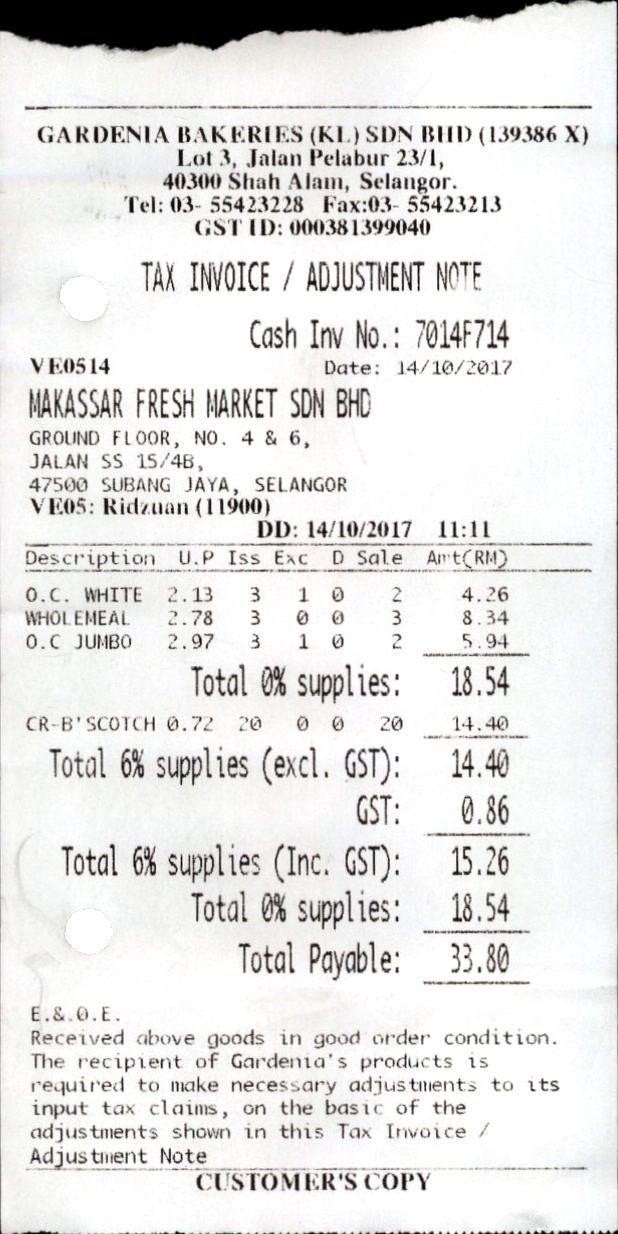
GARDENIA BAKERIES (KL) SDN BHD (139386 X)
LOT 3, JALAN PELABUR 23/1,
40300 SHAH ALAM, SELANGOR.
TEL: 03- 55423228
GST ID: 000381399040
TAX INVOICE / ADJUSTMENT NOTE
CASH INV NO.: 7014F714
VE0514
DATE: 14/10/2017
MAKASSAR FRESH MARKET SDN BHD
GROUND FLOOR, NO. 4 & 6,
JALAN SS 15/4B,
47500 SUBANG JAYA, SELANGOR
VE05: RIDZUAN (11900)
DD: 14/10/2017
DESCRIPTION
U.P
ISS
EXC
D
SALE
AMT(RM)
O.C. WHITE
2.13
3
1
0
2
4.26
WHOLEMEAL
2.78
3
0
0
3
8.34
O.C JUMBO
2.97
3
1
0
2
5.94
TOTAL 0% SUPPLIES:
18.54
CR-B'SCOTCH
0.72
20
0
0
20
14.40
TOTAL 6% SUPPLIES (EXCL. GST):
14.40
GST:
0.86
TOTAL 6% SUPPLIES (INC. GST):
15.26
TOTAL 0% SUPPLIES:
18.54
TOTAL PAYABLE:
33.80
E.&.0.E.
RECEIVED ABOVE GOODS IN GOOD ORDER CONDITION.
THE RECIPIENT OF GARDENIA'S PRODUCTS IS
REQUIRED TO MAKE NECESSARY ADJUSTMENTS TO ITS
INPUT TAX CLAIMS, ON THE BASIC OF THE
ADJUSTMENTS SHOWN IN THIS TAX INVOICE /
ADJUSTMENT NOTE
CUSTOMER'S COPY
FAX:03- 55423213
11:11